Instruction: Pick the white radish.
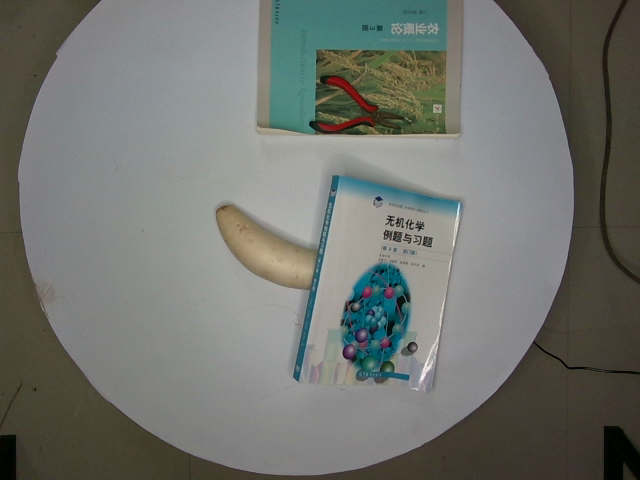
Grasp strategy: vertical